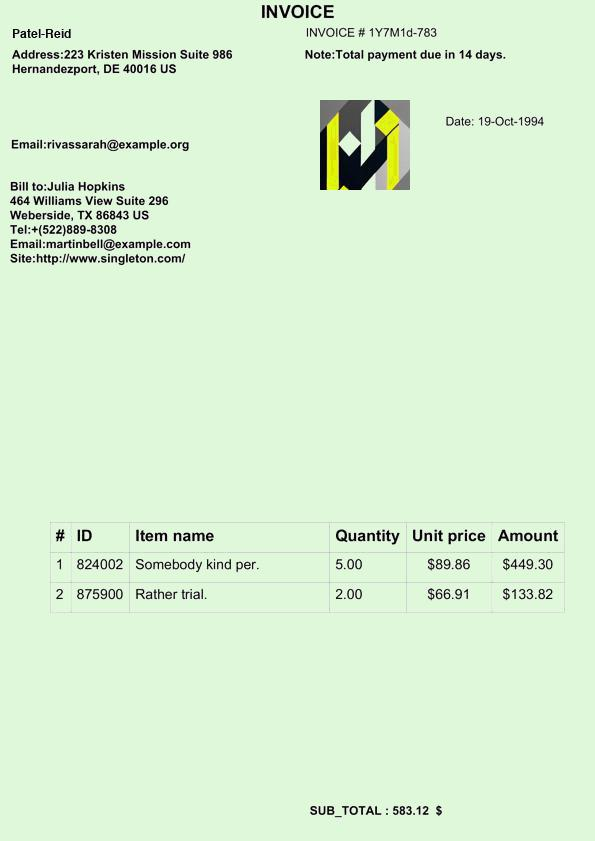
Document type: Invoice